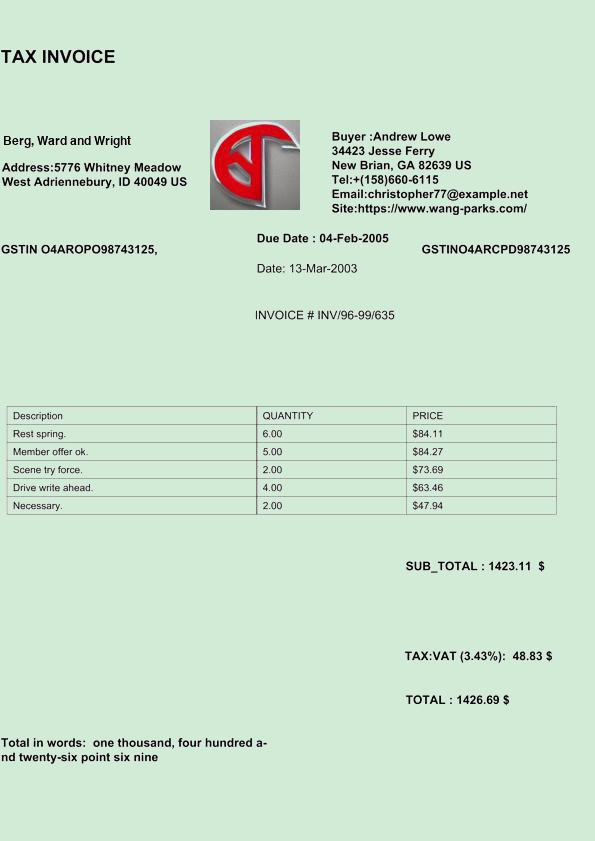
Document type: Invoice